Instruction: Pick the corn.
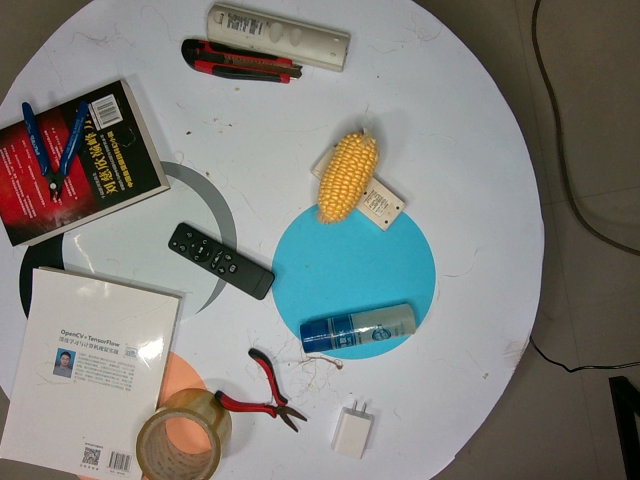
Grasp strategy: vertical